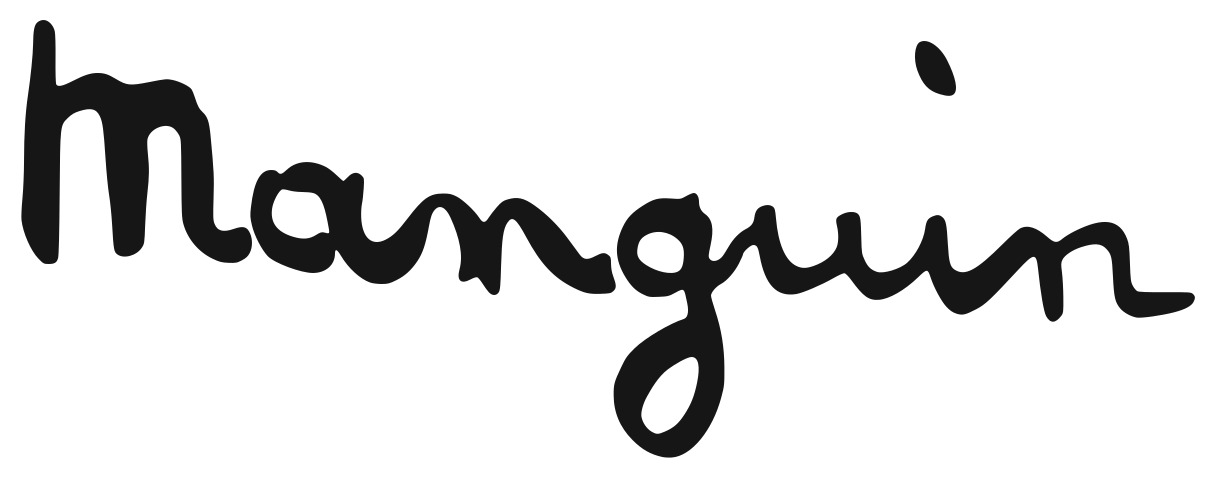
Signature of: henri manguin